Question: What is the suspected problem?
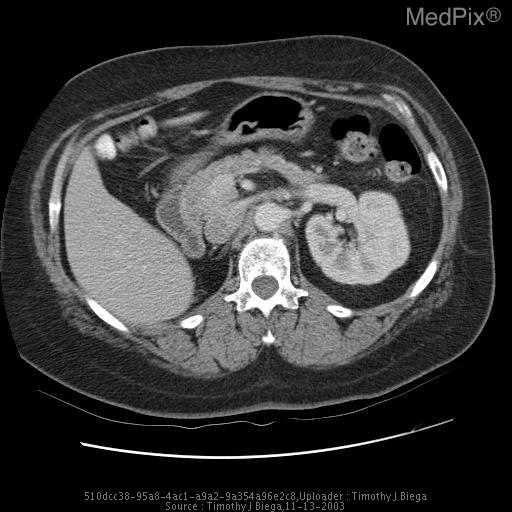
Answer: The findings suggest Bone scan demonstrates no osteoblastic metastatic disease.  The right kidney is not visualized.  A CT scan demonstrates absence of the right kidney, but the right adrenal gland is intact and normal in appearance.  The patient reports no history of right nephrectomy.. Multiple CT images demonstrate absence of the right kidney.  The right adrenal gland is normal by CT criteria.. The patient might have a history of 51 year old female with a history of left breast carcinoma presents for bone scan to evaluate for metastatic disease..